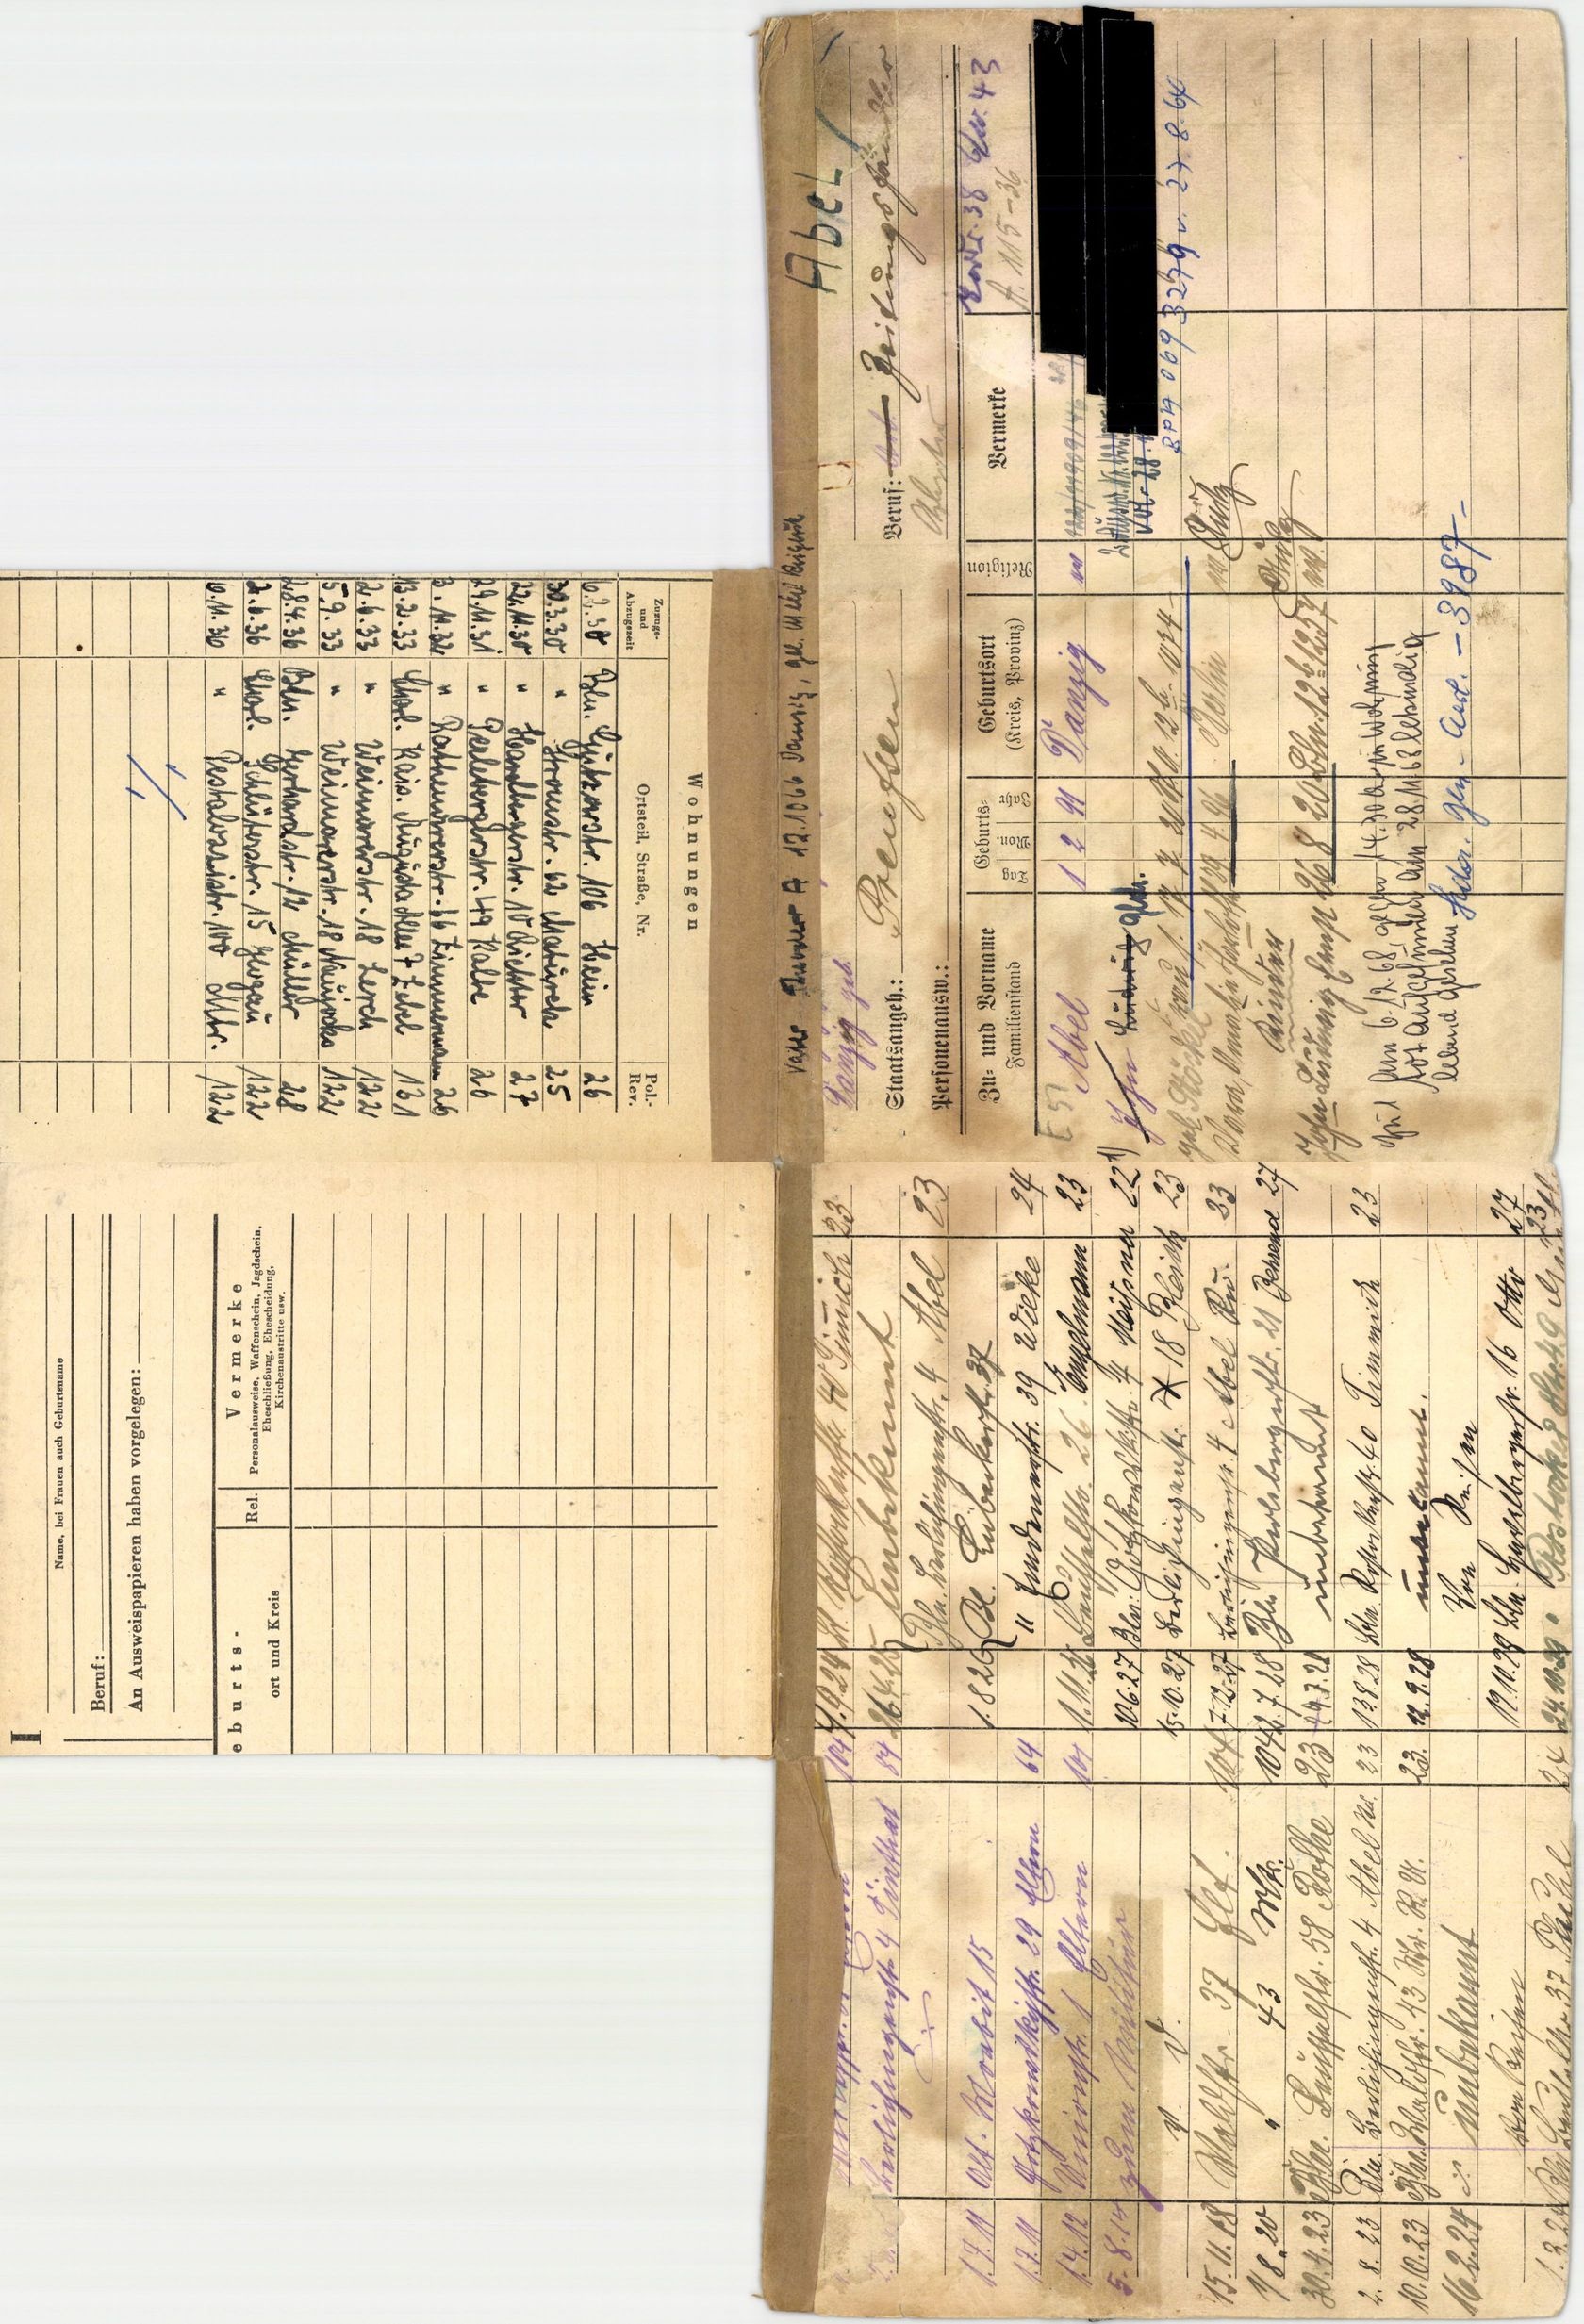
Abel